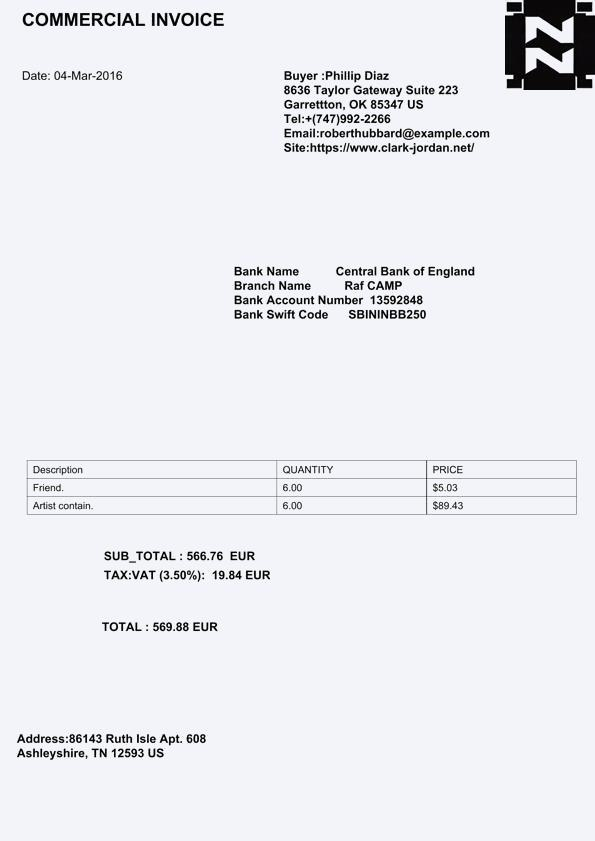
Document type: Invoice